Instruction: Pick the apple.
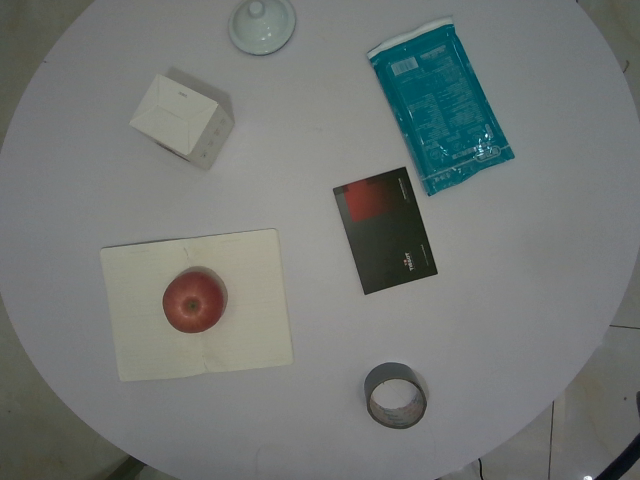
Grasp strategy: vertical